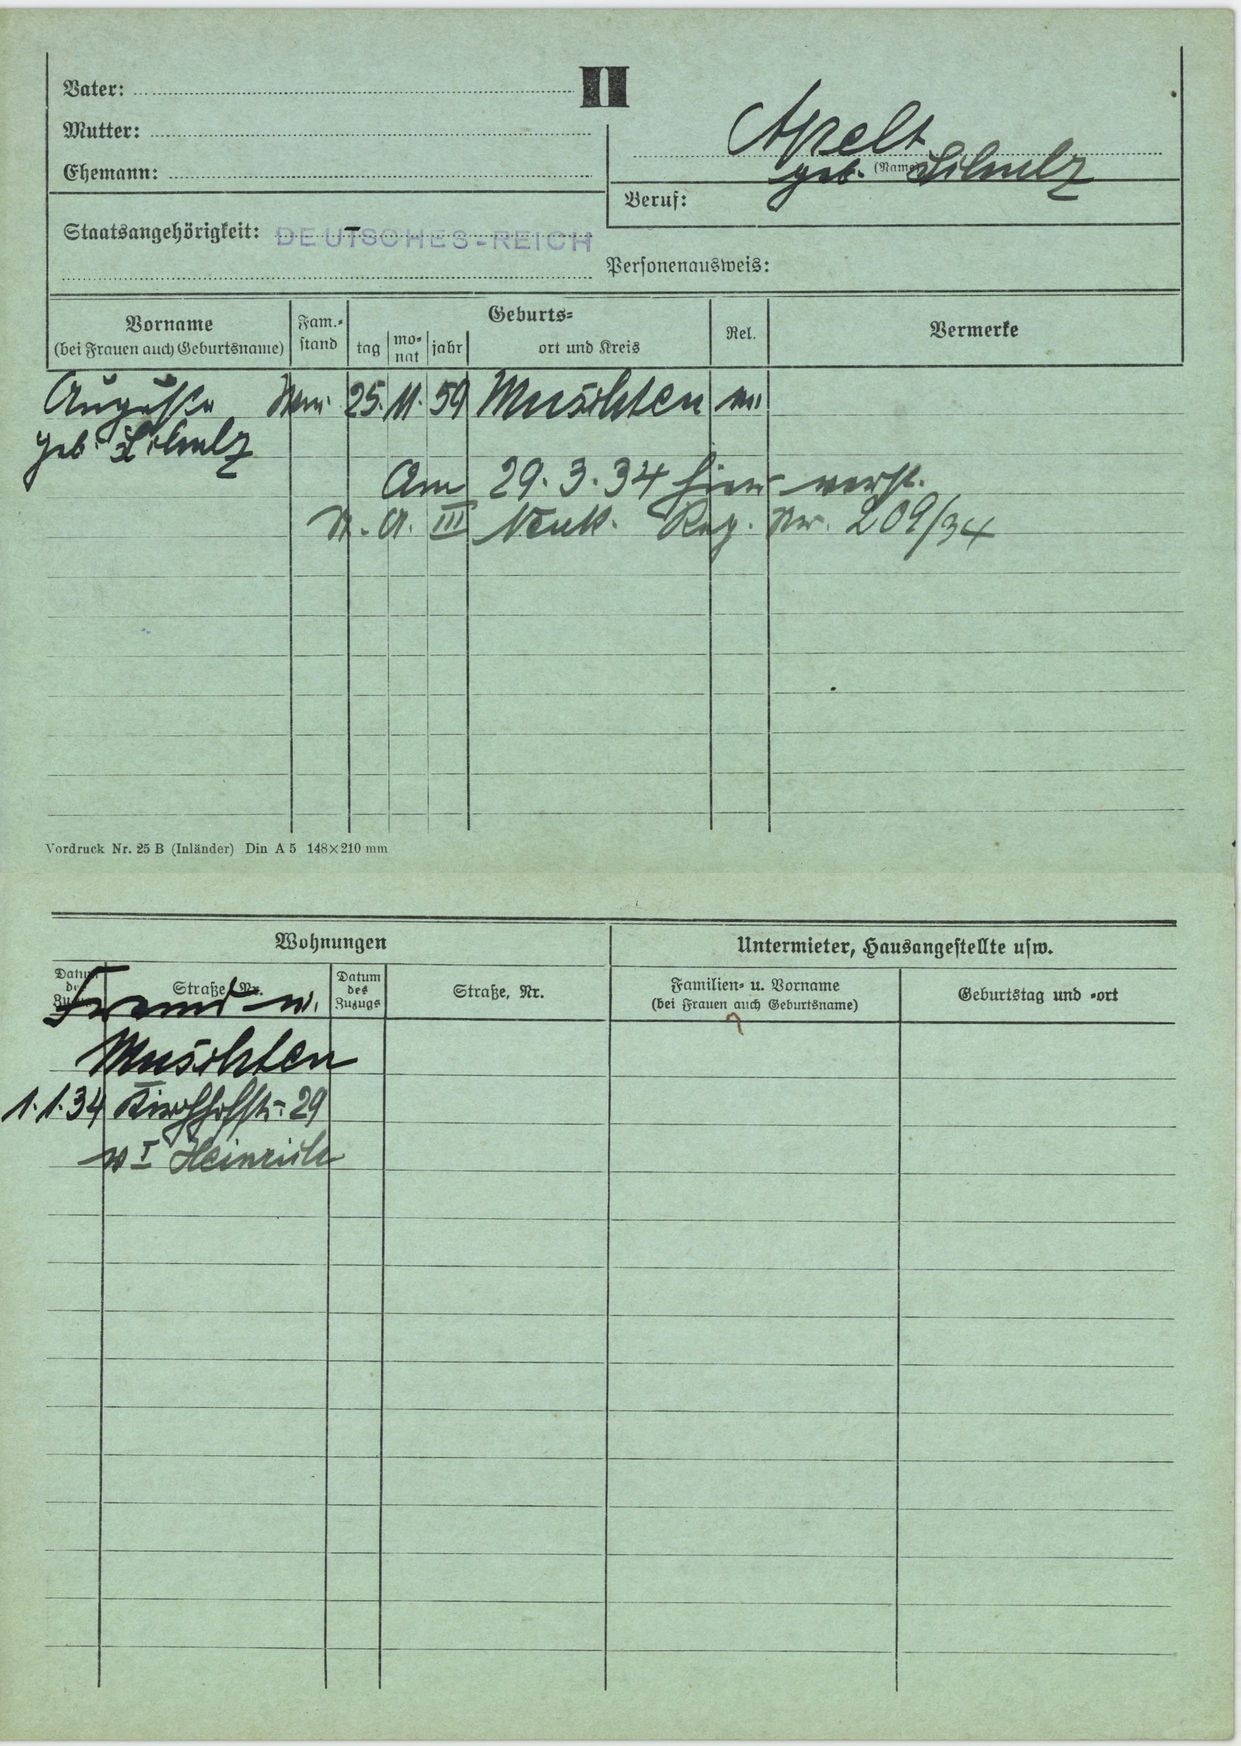
Apelt
geb. Schulz